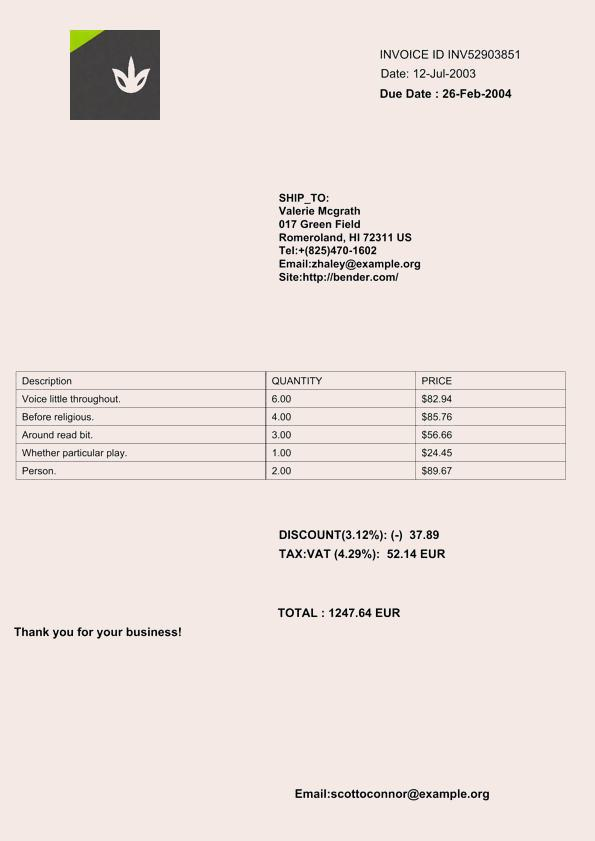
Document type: Invoice